Question: What type of tax is indicated in the document, personal property or real estate?
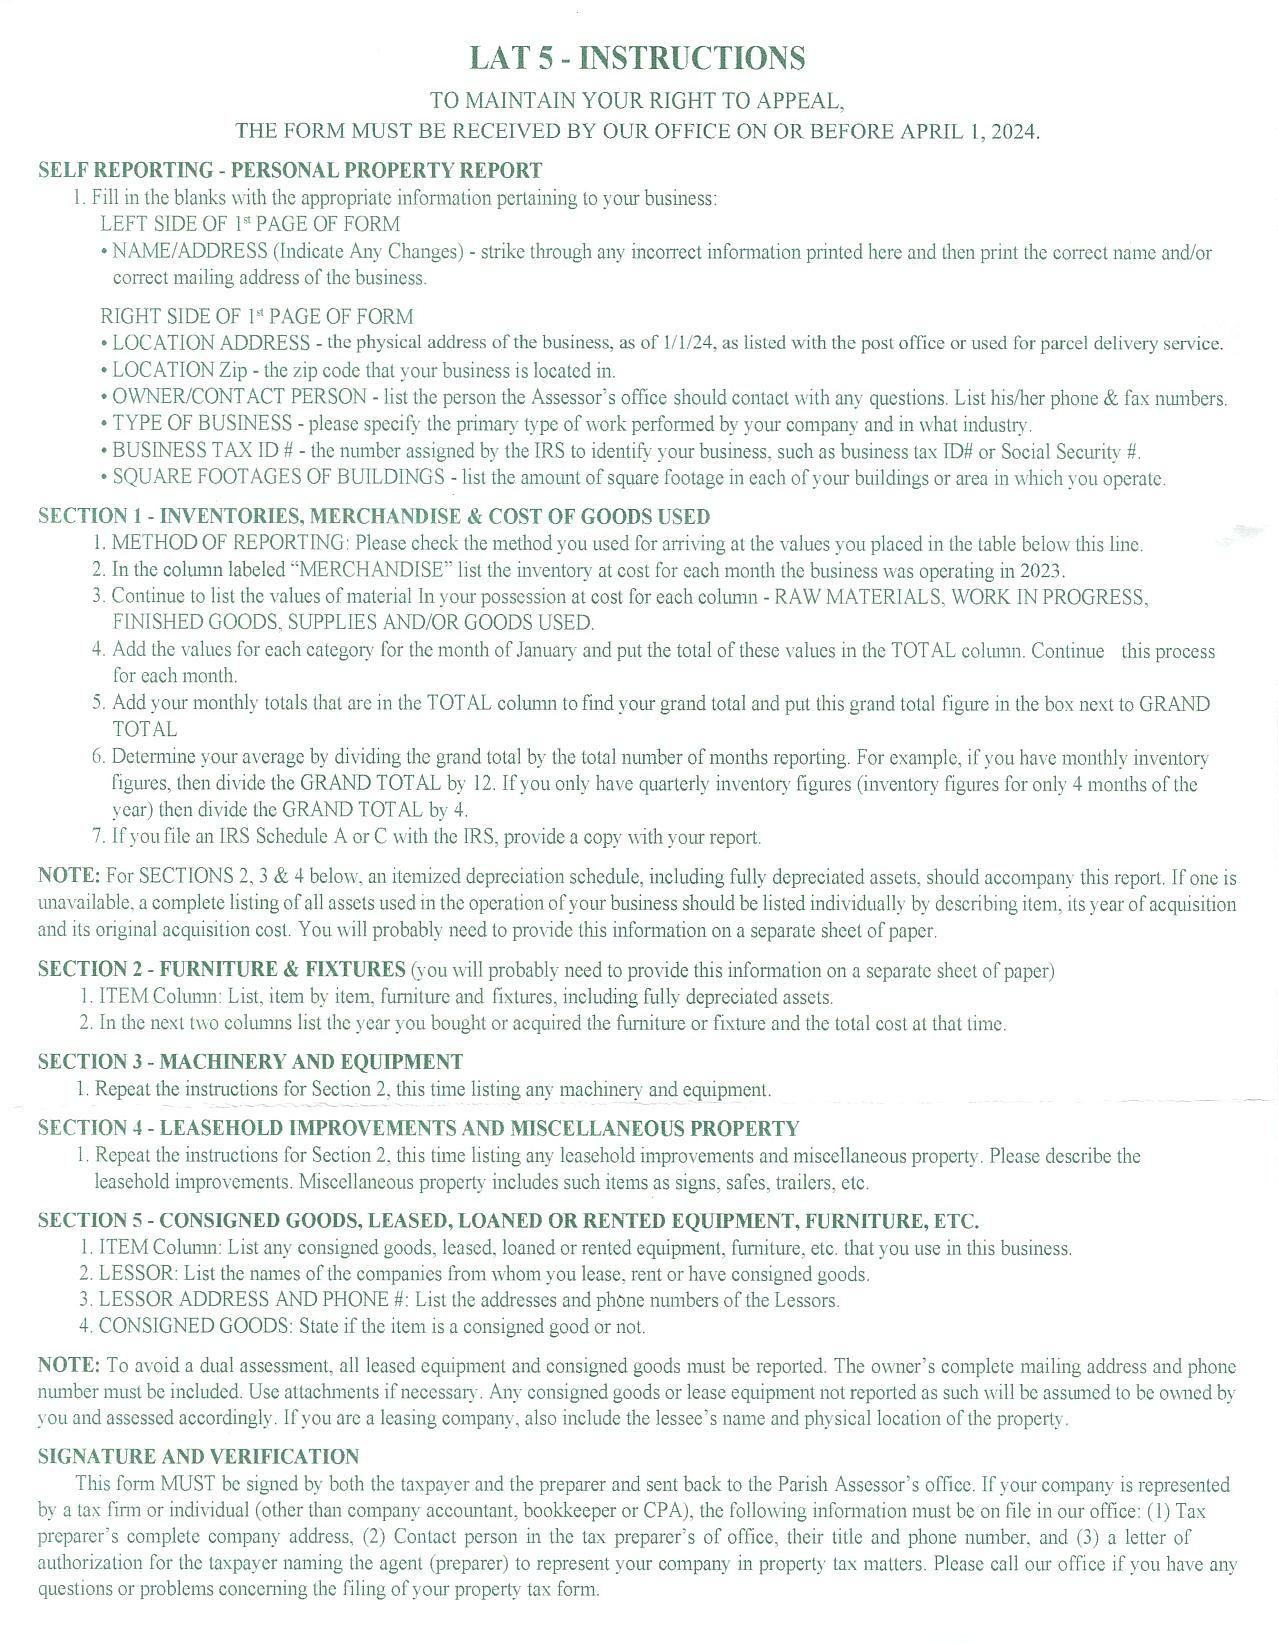
Answer: "PERSONAL PROPERTY TAX"